Question: What are the imaging findings?
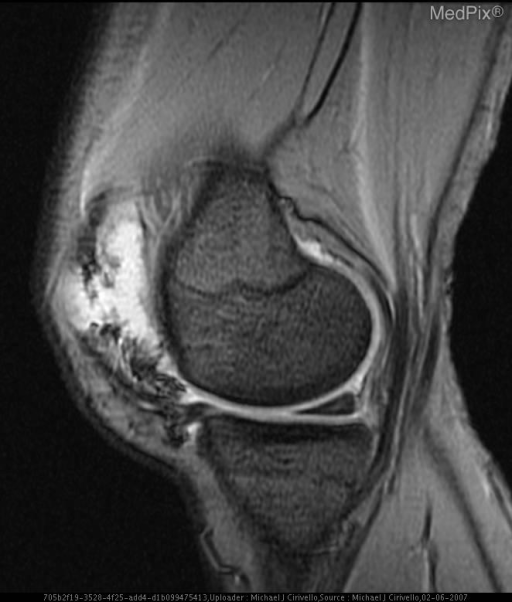
Answer: The imaging shows Radiographs: Bilateral weight-bearing anterior-posterior and lateral radiographs showed an increased density within the soft tissues of the left knee joint. The bones were well mineralized with smooth borders and no erosions.

MRI :T2 weighted with fat saturation MR images  of the left knee showed multiple low-signal-intensity masses in the anterior and posterior knee. There was a large high-signal-intensity effusion present on axial & sagittal T2 sequences. The presence of hemosiderin within the mass demonstrated a low-signal intensity rim and “blooming” artifact on gradient-recalled echo and was better delineated than on the T2 weighted images. There was no evidence of erosion or osseous infiltration on any sequence. Gradient recalled-echo sagittal image of the left knee better shows the low-signal-intensity rim of hemosiderin in the masses because of the “blooming” artifact on gradient-recalled echo than on the T2 weighted images. There was no evidence of erosion or osseous infiltration on any sequence. These findings are consistent with pigmented villonodular synovitis..